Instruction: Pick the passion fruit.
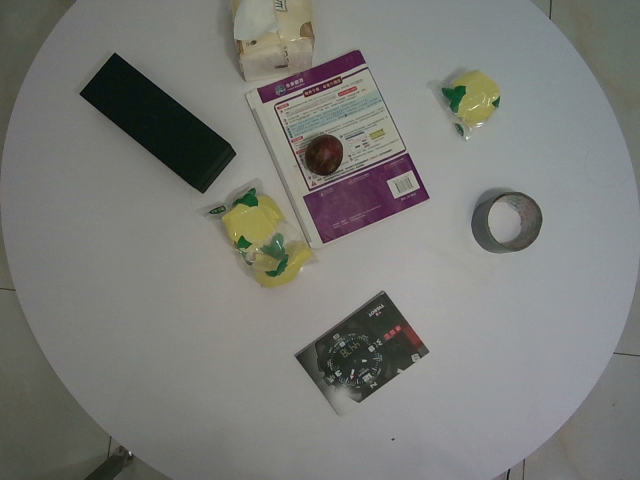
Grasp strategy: vertical